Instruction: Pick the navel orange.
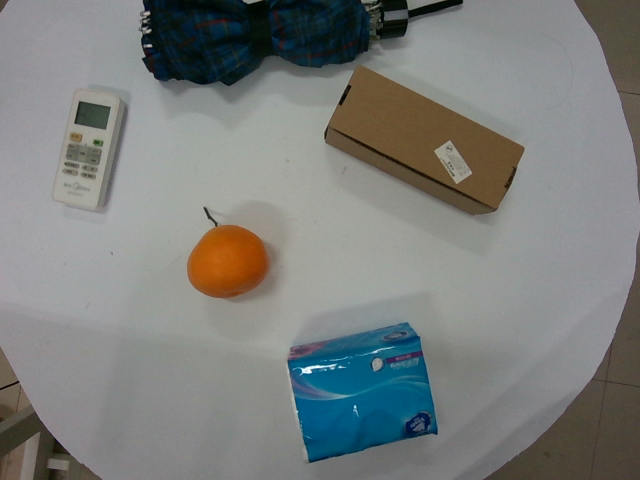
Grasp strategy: vertical